Question: Describe the condition in detail:
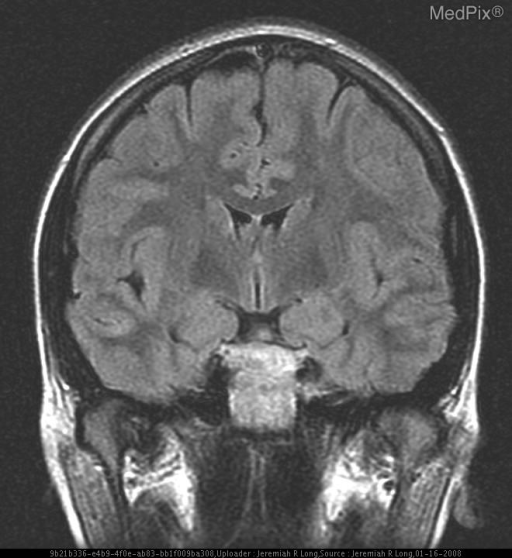
Answer: The disease is discussed as: Chordomas are rare, histologically benign but aggressive tumors arising from  remnants of the embryonic notochord.  They usually lie in the sacrococcygeal area (50%) or the clivus (35%).  These tumors most often affect patients greater than 30 years of age.

Clival chordomas comprise less that 2% of intracranial tumors. They typically arise within the bone and are therefore extradural.  They also invade the surrounding bone and may extend to compress adjacent structures such as cranial nerves and the brain stem.

Clival chordomas are usually of a gelatinous consistency and may have secondary hemorrhage and necrosis. These changes can be present throughout the tumor.

Microscopically, physaliphorus cells are seen, that contain large cytoplasmic vacuoles rich in glycogen and mucin.  These are separated into nests by fibrous sheets.

Immunohistochemistry reveals positive staining for cytokeratin and epithelial membrane antigen.  Chondroid chordomas, a more benign subtype, typically contains hyaline cartilage.

Both CT and MR are used to diagnose and delineate the extent of clival chordomas.  On CT, adjacent bone destruction is seen, and areas of low attenuation in the mass may represent the gelatinous matrix.  Calcification is occasionally seen inside the mass.

On MR, high signal intensity is seen on T2-weighted images.  These tumors are usually iso or hypo-intense on T1-weighted imaging with areas of occasional high signal intensity, representing blood or mucin.

After administration of gadolinium contrast, these tumors typically demonstrate heterogenous enhancement, and typically have a “honeycomb” appearance, due their lobular organization.

MR also is useful to characterize possible internal carotid or vertebrobasilar encasement.

Treatment for clival chordomas usually consists of a dual approach: surgical removal and radiation.  Depending upon direction of growth of the chordoma, a transphenoidal, transmaxillary, transbasal, cranioorbitozygomatic, or transcondylar approach may be used.  Occasionally, subtotal resection of the mass is performed, due to high risk of injury to adjacent neurovascular structures.  Potential complications include stroke, cranial nerve palsy, CSF leak, and meningitis.

Proton beam therapy has been the mainstay of radiation treatment for clival chordomas.  Any form of radiation is given postoperatively, and in most cases, traditional forms of treatment are avoided to limit the amount of injury to vital surrounding structures.  A study performed by Pearlman and Friedman showed an 80% local control rate with a minimum of 80 Gy and only 20% control rate with 40 to 60 Gy.

Although histologically benign, clival chordomas have a high rate of recurrence, which may be related to sub-total resection.  Distant metastases are uncommon.  Survival rate approaches 50% at five years and 30% at ten years.  Greater extent of resection is correlated with improved survival.